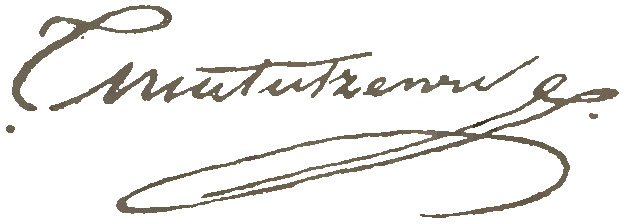
Signature of: tadeusz matuszewicz